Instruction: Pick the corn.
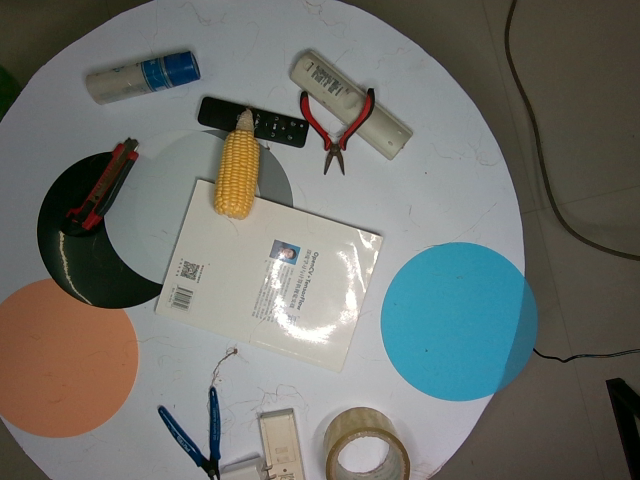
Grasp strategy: vertical